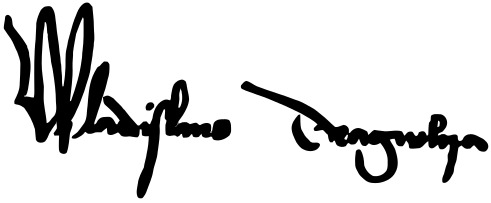
Signature of: vlad the impaler